Question: What was observed in the imaging?
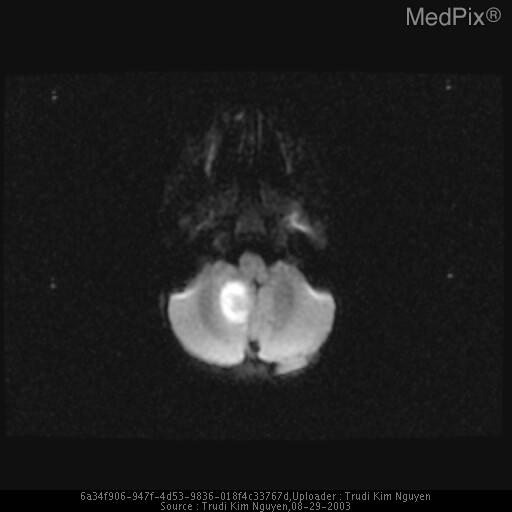
Answer: The imaging shows Contrast head CT is significant for a multiloculated cystic posterior fossa midline mass that is adjacent to the torcula with a portion extending into the occipital calvarium. This mass is low in density with HU measuring 17. There is rim enhancement with several internal septations. There is distortion of the 4th. ventricle with associated dilatation of the temporal horns.  Bone windows demonstrate smooth calvarial remodeling of the occiput with a small focal dehiscence within the bone that may represent a sinus tract. The overlying skin is unremarkable.

Brain MRI again demonstrates this intra- extraaxial posterior fossa mass with homogeneous increased T2 , decreased T1 signal. DWI demonstrates marked restricted diffusion which darkens on the ADC map suggesting an abscess, epidermoid,dermoid or other process with restricted diffusion. Mass effect with hydrocephalus is again demonstated. Findings are consistent with a multiloculated intra and extraaxial posterior fossa mass most consistent with cerebritis/abscess. Given the bony remodeling and midline location, findings are most consistent with a congenital process such as dermoid which has become secondarily infected. Posterior fossa mass with marked restricted diffusion.